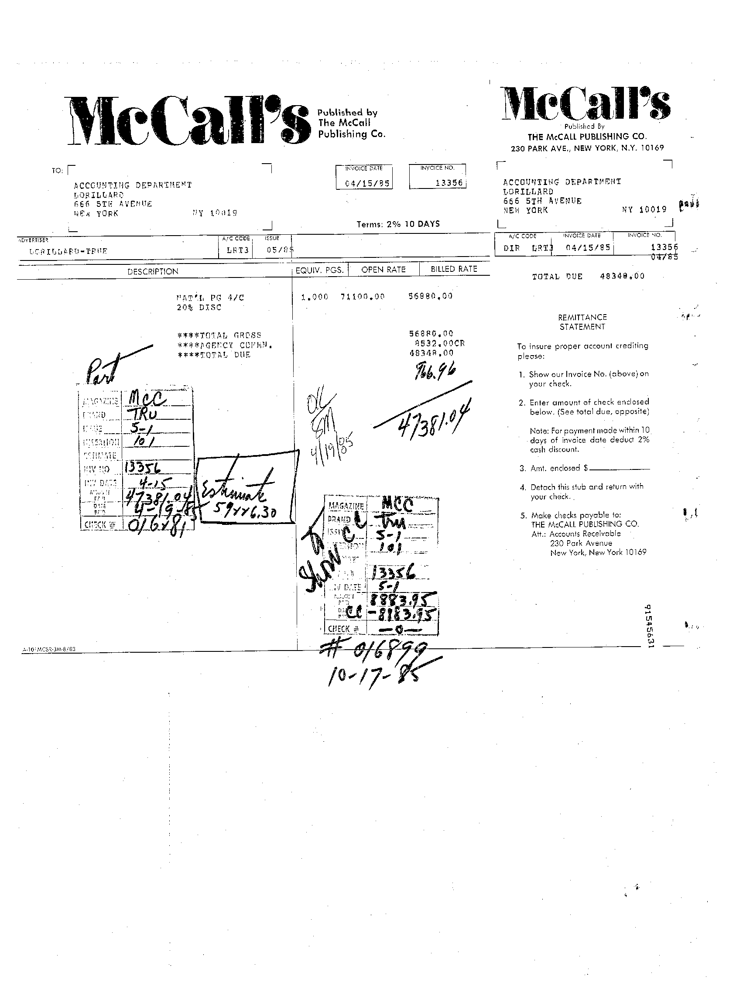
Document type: Invoice